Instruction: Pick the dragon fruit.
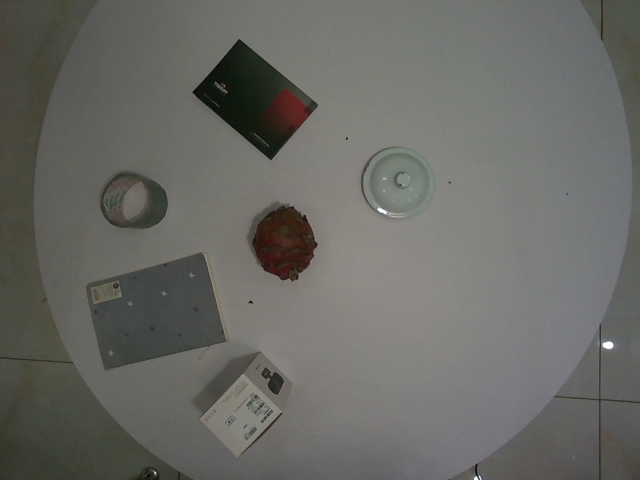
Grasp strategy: vertical